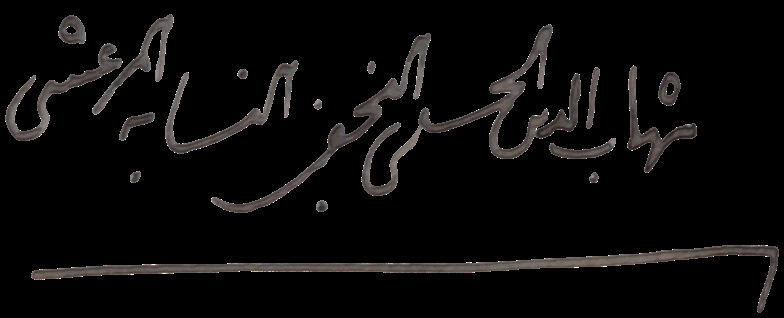
Signature of: sayyid shahab al din mar ashi najafi